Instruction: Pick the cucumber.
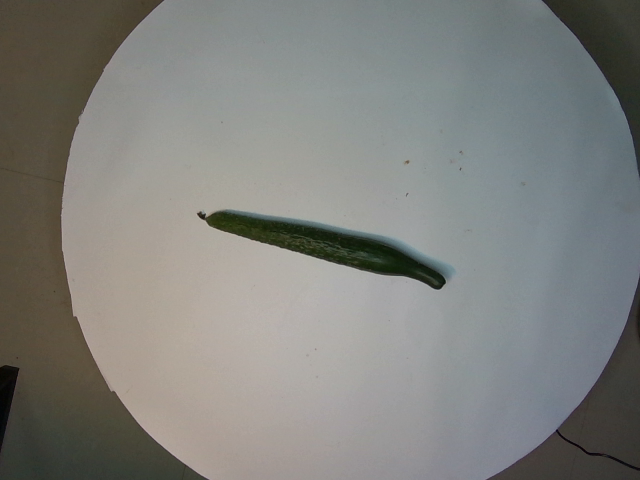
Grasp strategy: vertical